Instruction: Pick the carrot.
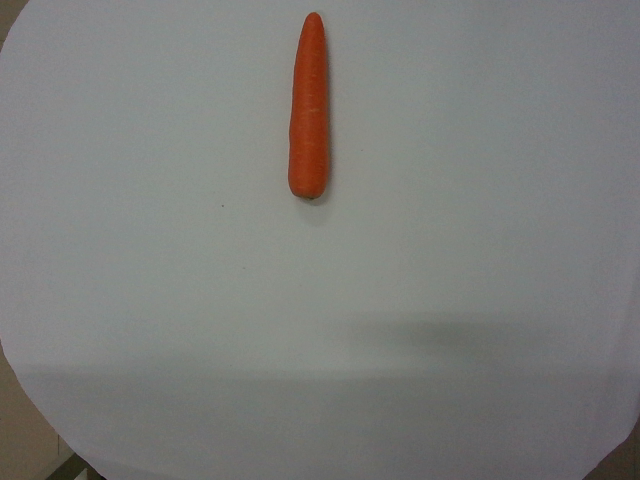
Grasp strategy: vertical